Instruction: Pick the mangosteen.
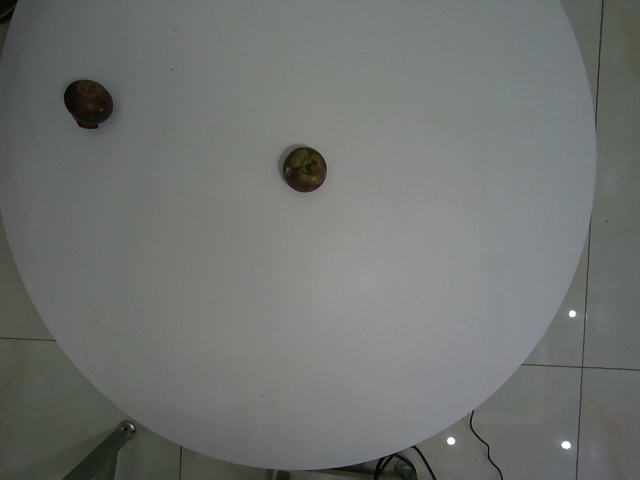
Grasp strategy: vertical